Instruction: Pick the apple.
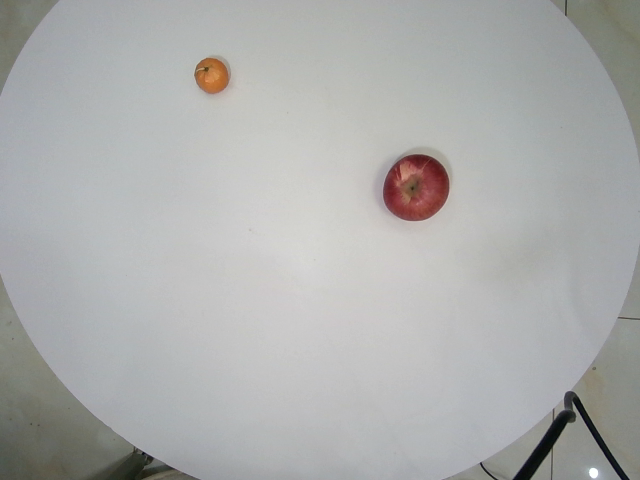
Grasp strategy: vertical